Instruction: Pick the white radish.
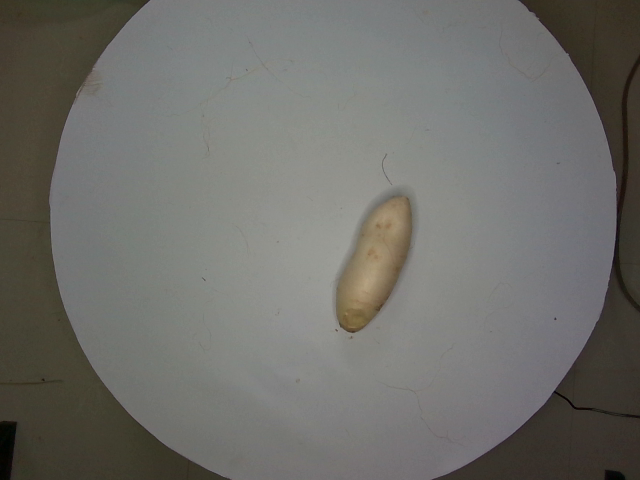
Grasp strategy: vertical